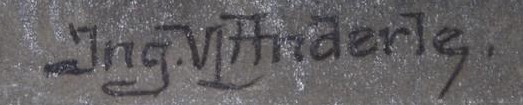
Signature of: václav leo anderle